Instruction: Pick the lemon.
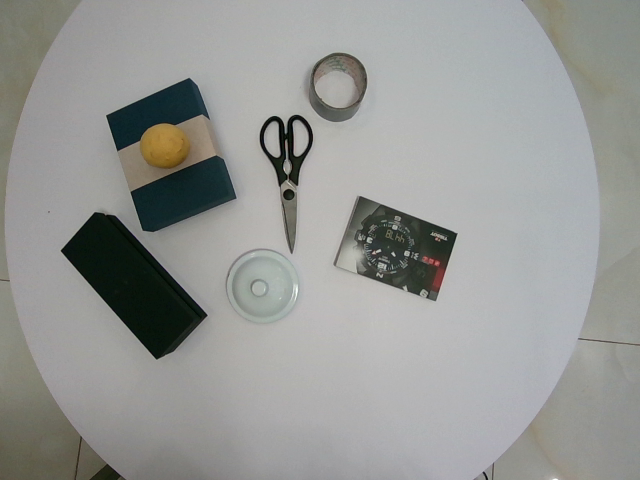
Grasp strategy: vertical